Question: Which state is mentioned in the document?
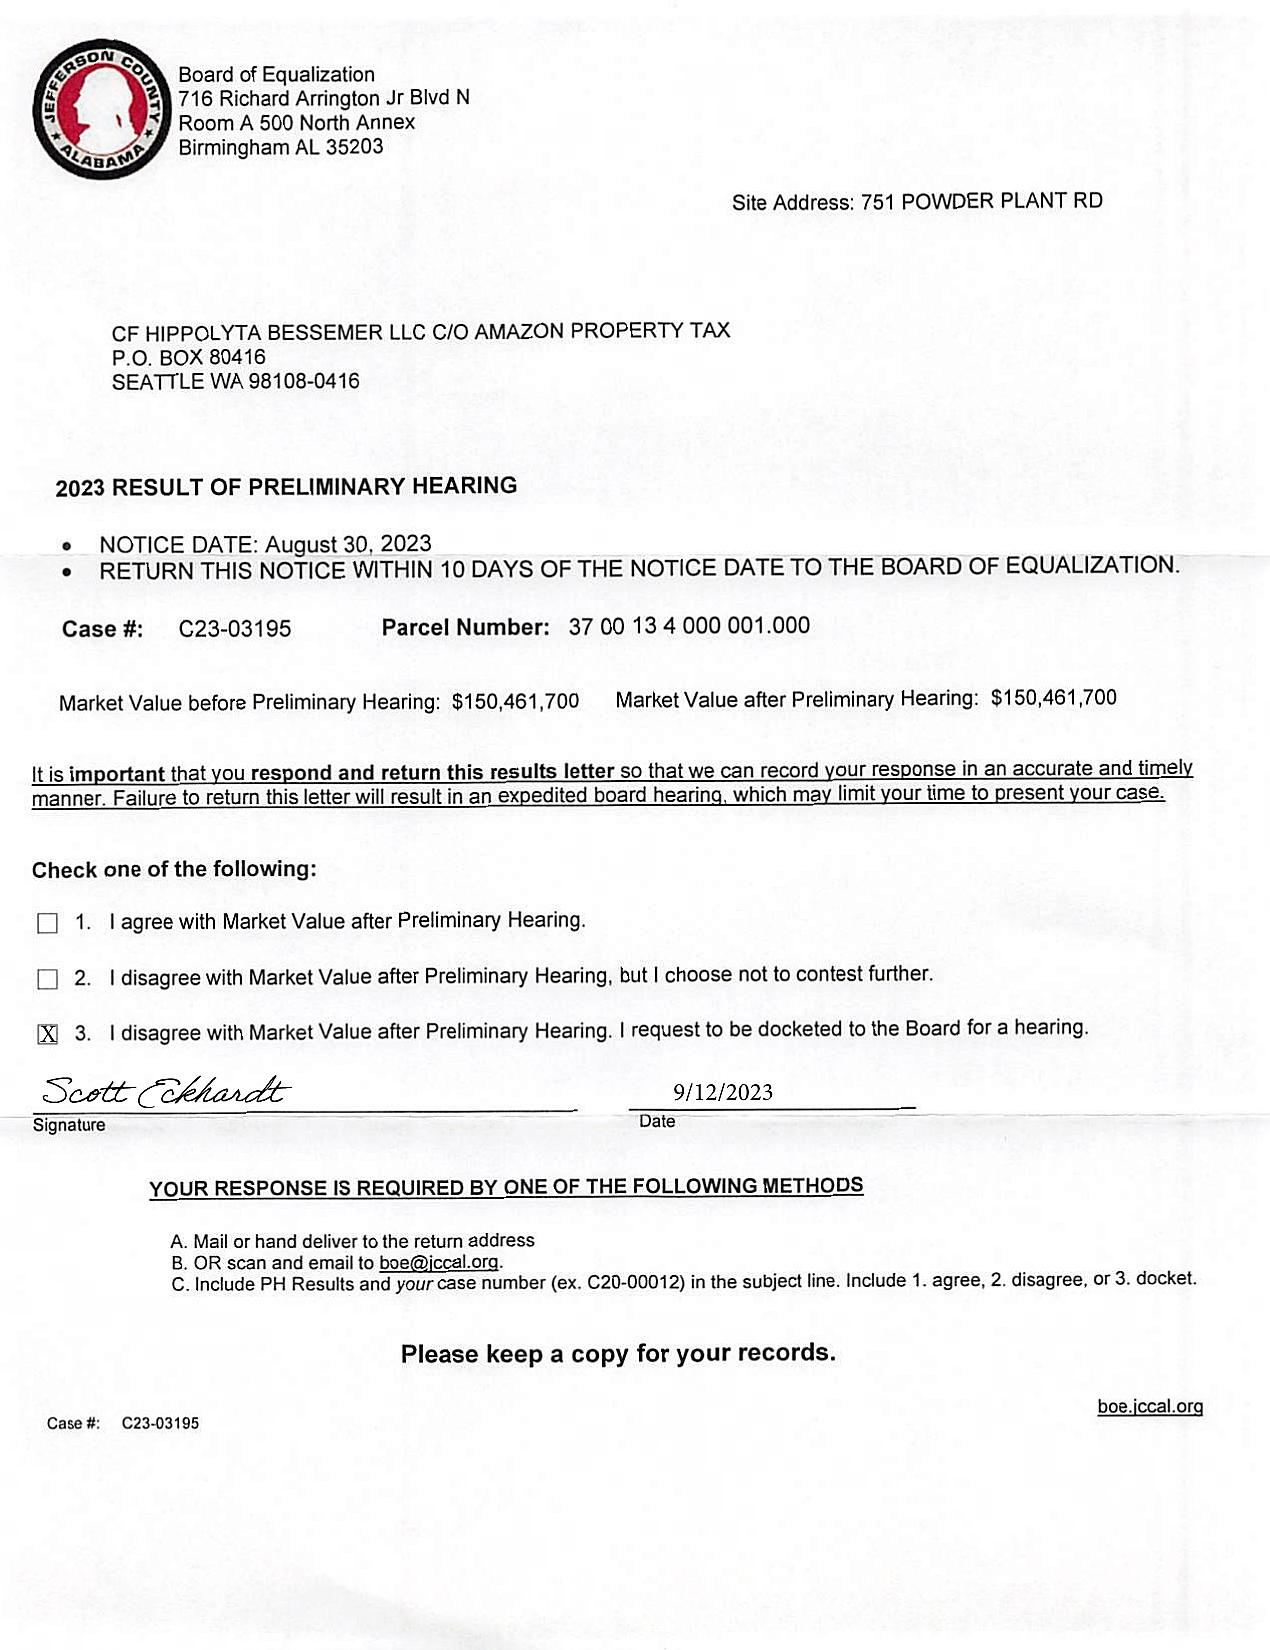
Answer: "Alabama"